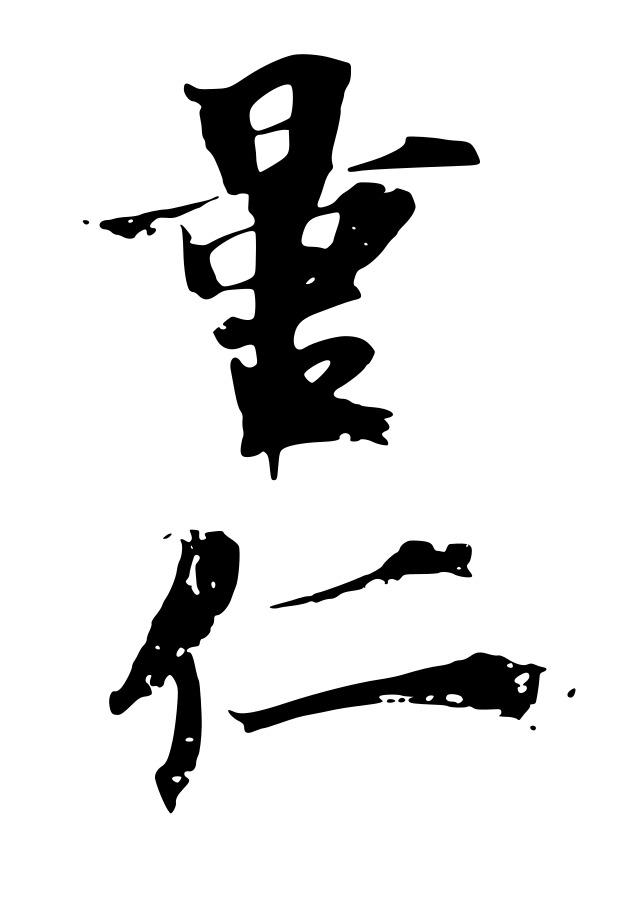
Signature of: kōgon